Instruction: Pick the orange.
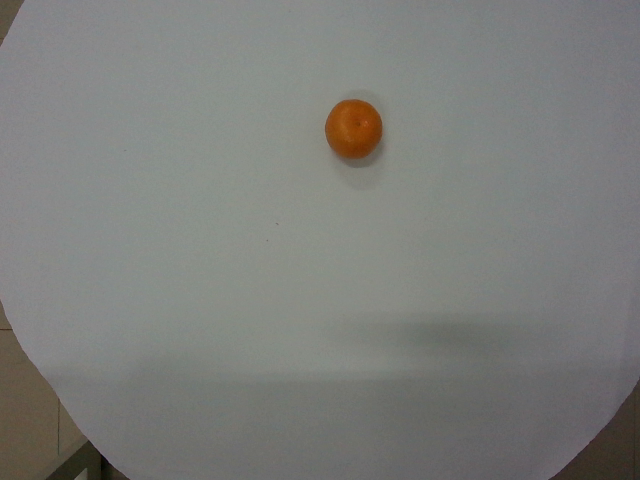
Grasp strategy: vertical